Question: What is the potential diagnosis?
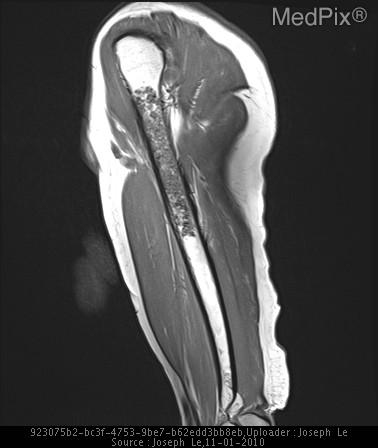
Answer: The possible diagnosis includes •  Enchondroma
•  Chondrosarcoma
•  Bone Infarct
•  Simple bone cyst
•  Fibrous dysplasia.